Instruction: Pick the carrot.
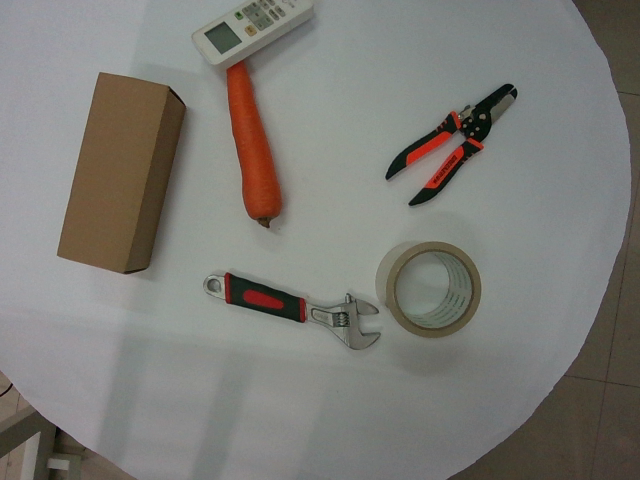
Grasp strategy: vertical